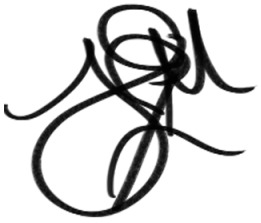
Signature of: zayn malik